Question: How is the property described in the document?
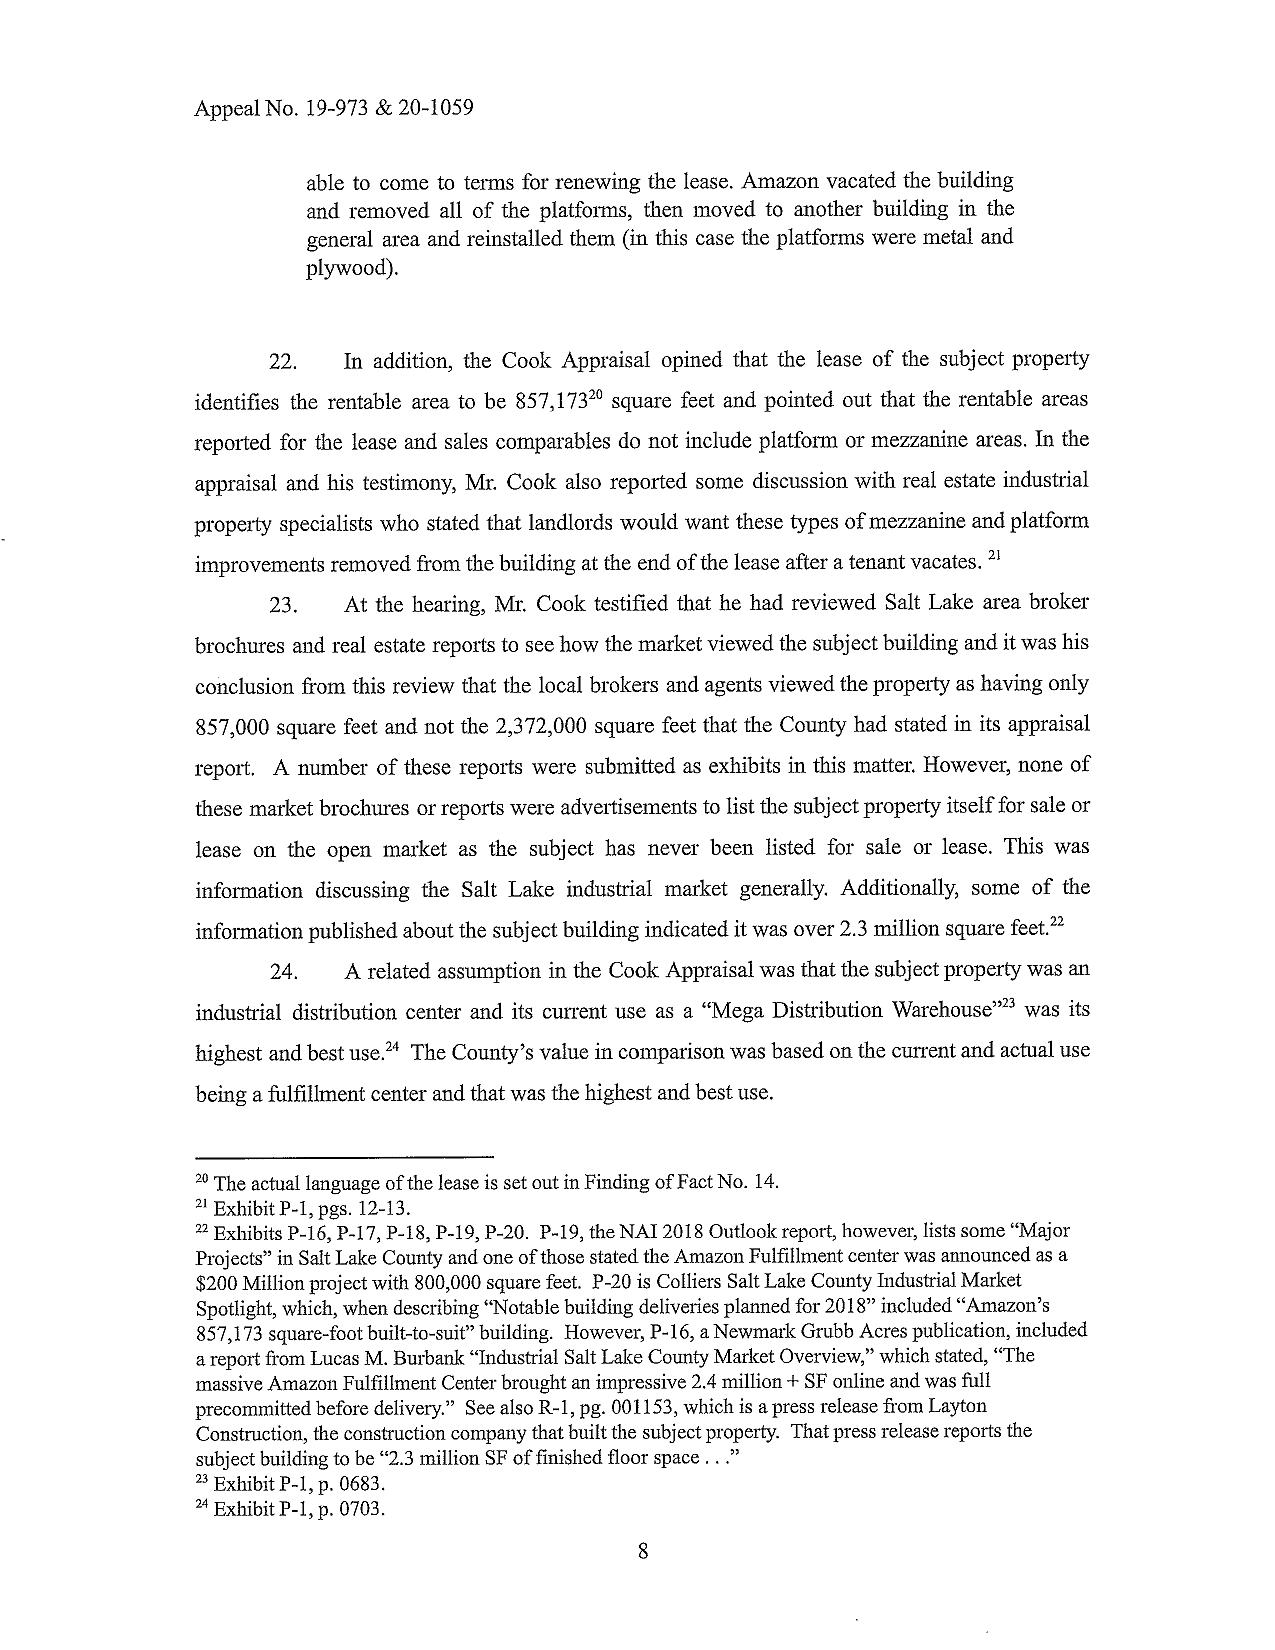
Answer: "The subject property is referred to as a 'Mega Distribution Warehouse'"